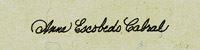
Signature of: anna escobedo cabral